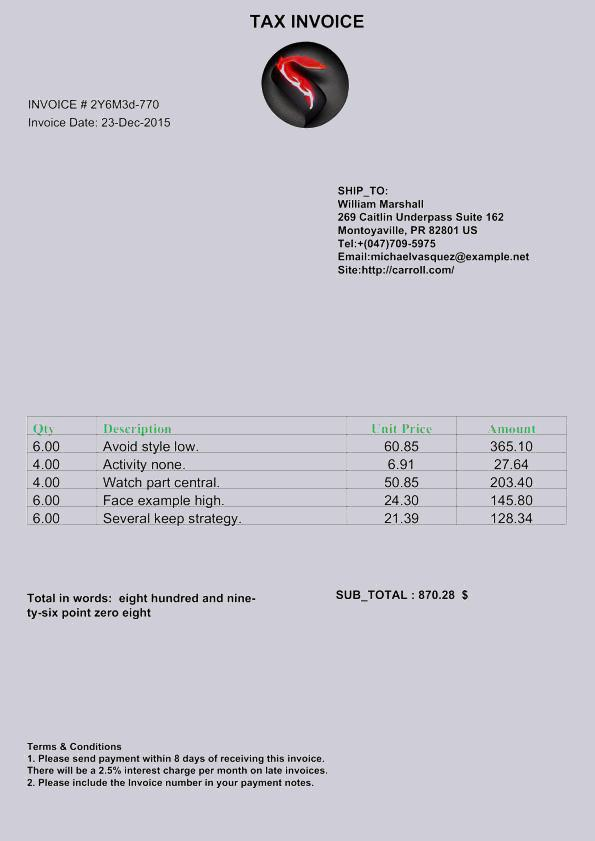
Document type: Invoice